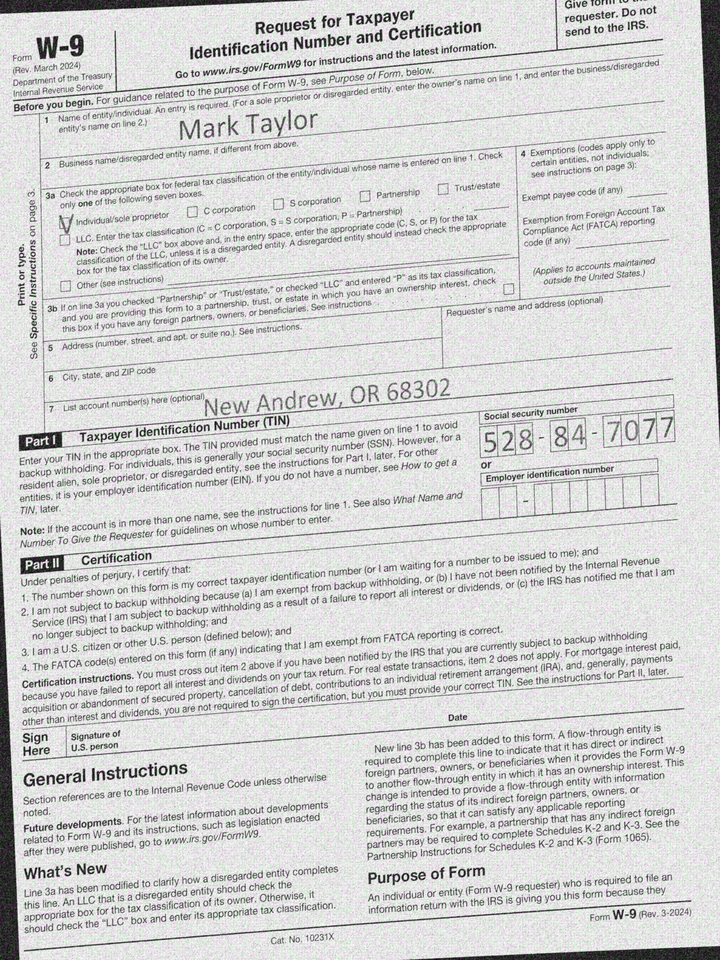
adr2: New Andrew, OR 68302
cbx: yes
ssn: 528847077
enm: Mark Taylor